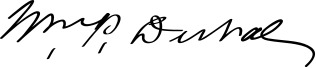
Signature of: william pope duval